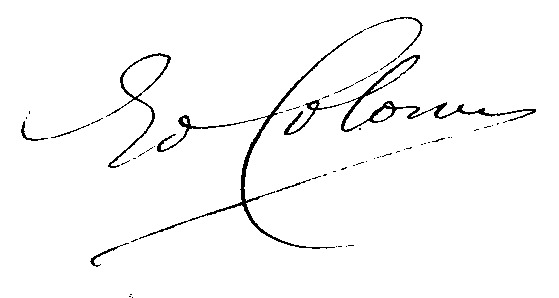
Signature of: édouard colonne